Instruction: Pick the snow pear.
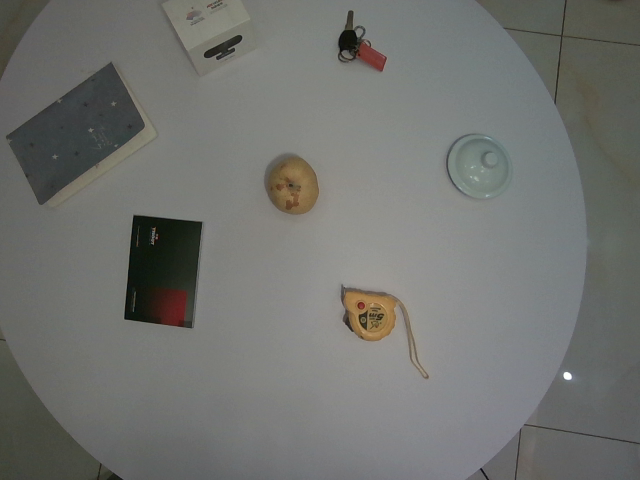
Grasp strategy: vertical